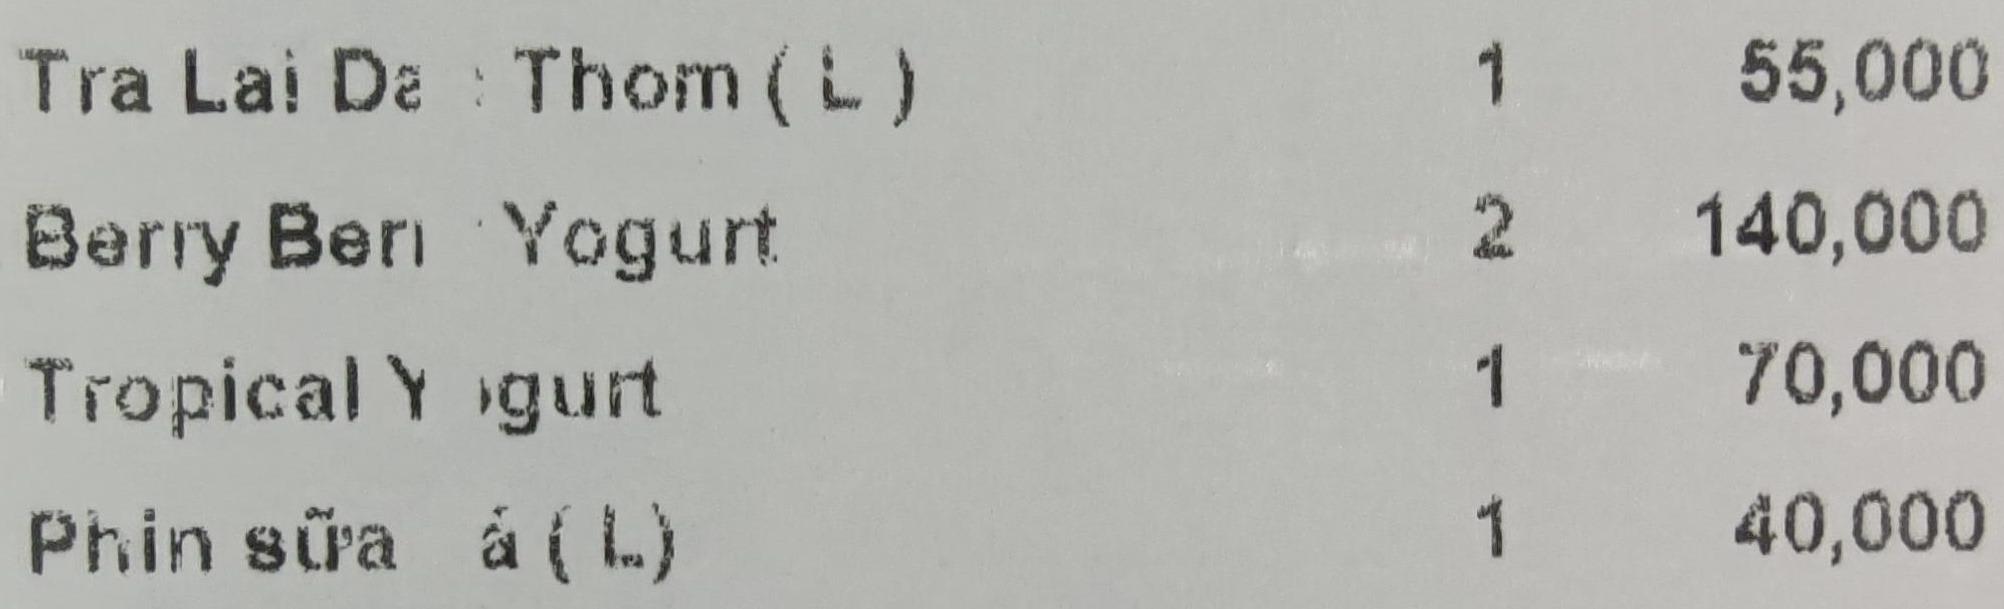
<table>
<tr>
<td>Tra Lai Da : Thom ( L )</td>
<td>1</td>
<td>55,000</td>
</tr>
<tr>
<td>Berry Beri Yogurt</td>
<td>2</td>
<td>140,000</td>
</tr>
<tr>
<td>Tropical Yogurt</td>
<td>1</td>
<td>70,000</td>
</tr>
<tr>
<td>Phin sữa đá ( L )</td>
<td>1</td>
<td>40,000</td>
</tr>
</table>